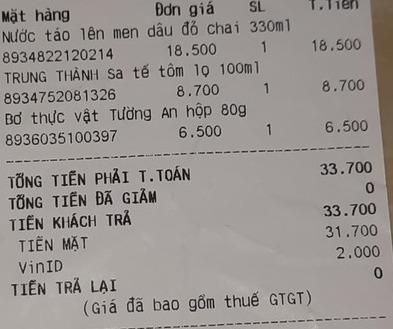
<table>
<tr>
<th>Mặt hàng</th>
<th>Đơn giá</th>
<th>SL</th>
<th>T.Tien</th>
</tr>
<tr>
<td>Nước táo lên men dâu đỏ chai 330ml<br>8934822120214</td>
<td>18.500</td>
<td>1</td>
<td>18.500</td>
</tr>
<tr>
<td>TRUNG THÀNH sa tế tôm lọ 100ml<br>8934752081326</td>
<td>8.700</td>
<td>1</td>
<td>8.700</td>
</tr>
<tr>
<td>Bơ thực vật Tường An hộp 80g<br>8936035100397</td>
<td>6.500</td>
<td>1</td>
<td>6.500</td>
</tr>
</table>

TỔNG TIỀN PHẢI T.TOÁN 33.700
TỔNG TIỀN ĐÃ GIẢM 0
TIỀN KHÁCH TRẢ 33.700
TIỀN MẶT 31.700
VinID 2.000
TIỀN TRẢ LẠI 0
(Giá đã bao gồm thuế GTGT)